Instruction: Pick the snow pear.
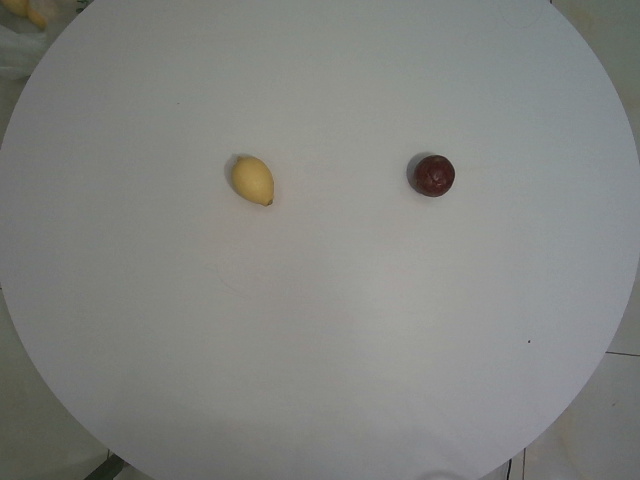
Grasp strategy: vertical